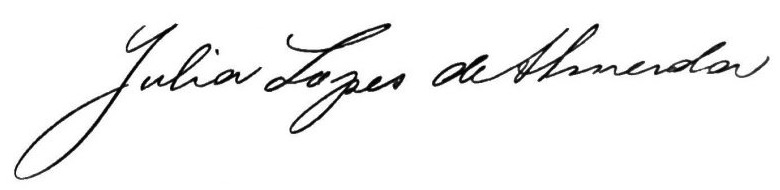
Signature of: júlia lopes de almeida